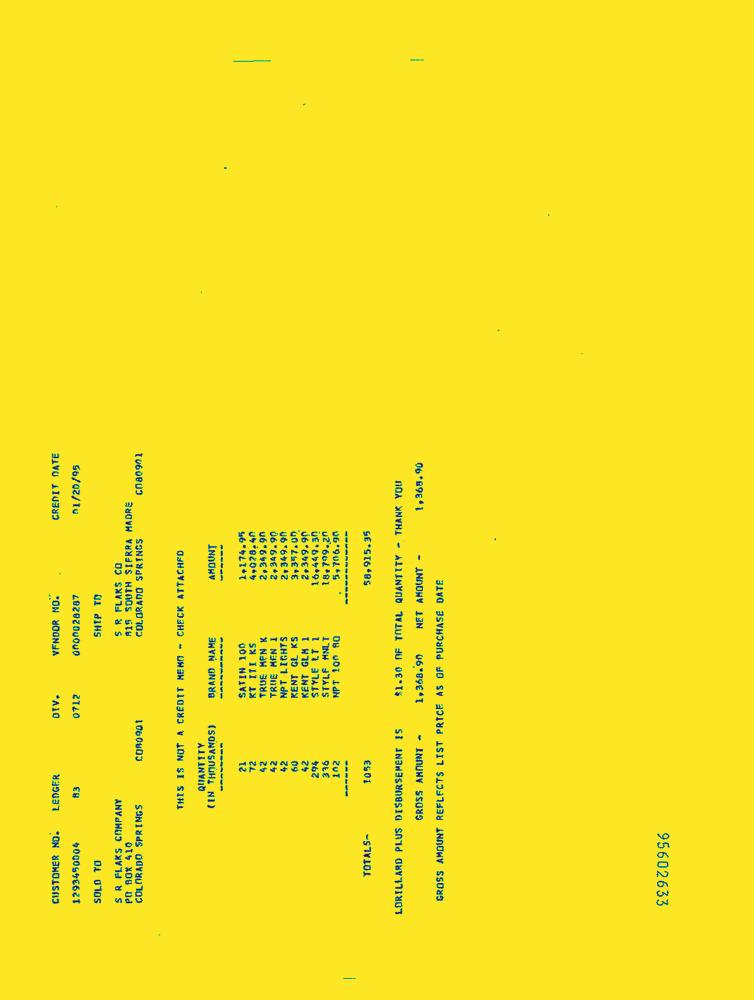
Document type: Invoice-Doc